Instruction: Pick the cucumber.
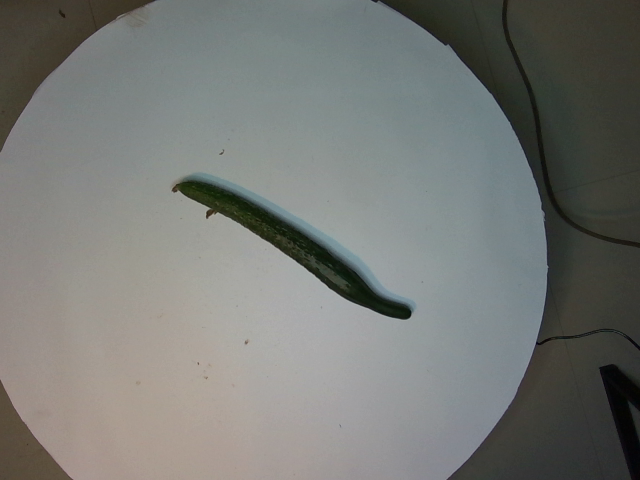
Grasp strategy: vertical